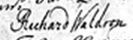
Signature of: richard waldron